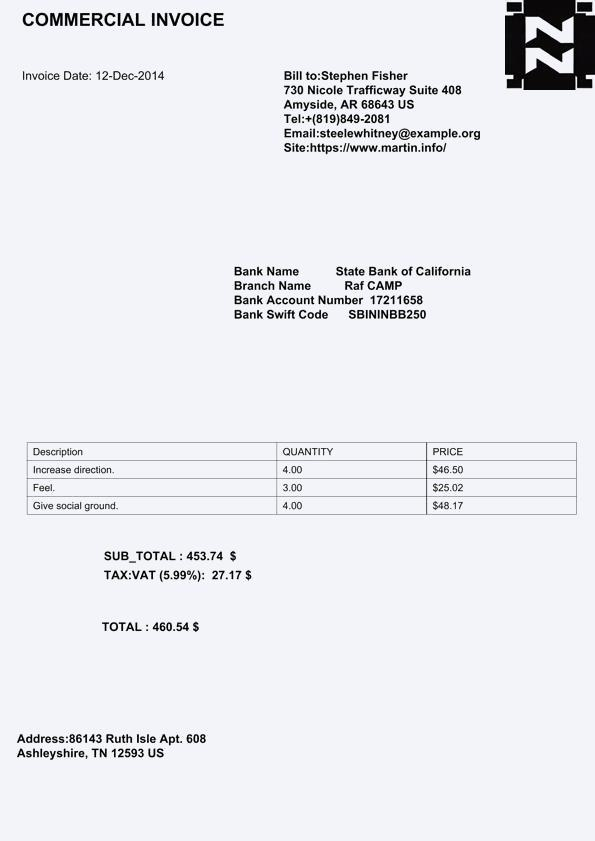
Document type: Invoice